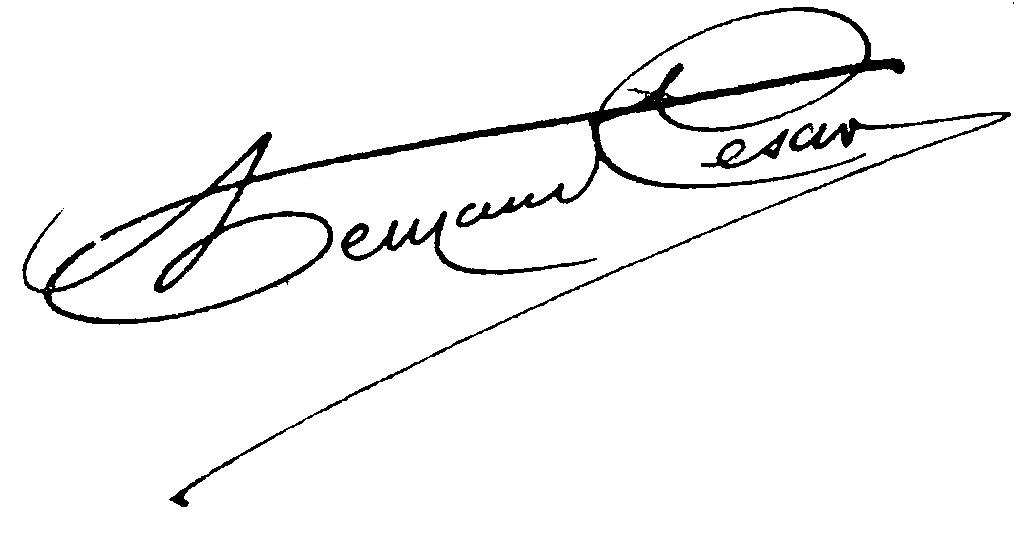
Signature of: fernand césar